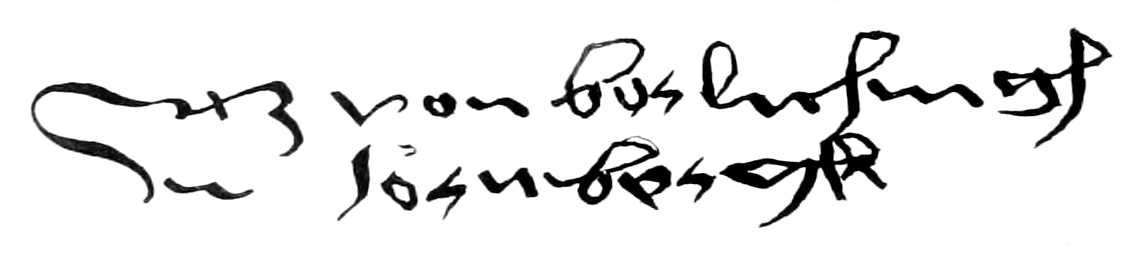
Signature of: götz von berlichingen